Question: Describe the condition in detail:
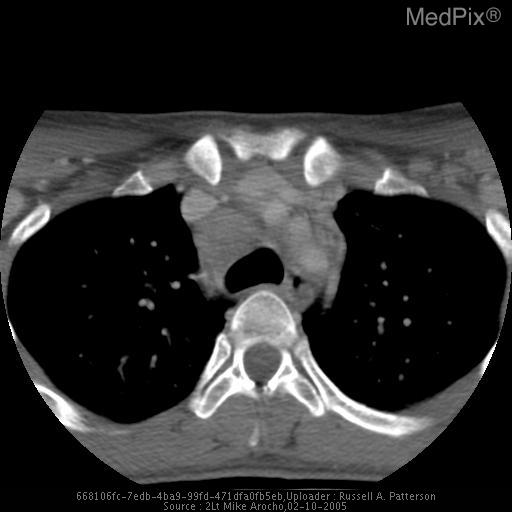
Answer: The disease is discussed as: Discussion:
The right paratracheal stripe is usually 2mm wide, but may be up to 5mm wide.  An enlarged paratracheal stripe (>5mm) is an important marker for otherwise subtle adenopathy, as well as tracheal tumor, mediastinal inflammation or hemorrhage, pleural thickening or pleural effusion.  The margins of the paratracheal stripe are:
1. distal end—formed by the azygous vein
2. medial margin—the air-soft tissue interface along the right mucosal surface of the trachea
3. outer margin—begins around the medial end of the clavicle and is formed by the RUL plural surface
The stripe ends where the RUL bronchus goes under the azygous vein as it arches anteriorly to empty into the SVC.
The malignant lymphomas are divided into Hodgkin’s and non-Hodgkin’s groups.  Sir Thomas Hodgkin was the first to describe Hodgkin’s disease in 1932.  Hodgkin’s can present at any age, but it is more prevalent among adolescents and young adults.  It typically presents as painless, rubbery lymphadenopathy involving the superficial lymph node groups.  Cervical nodes are involved nearly 70% of the time.  Approximately half of patients also have splenomegaly.  Mediastinal involvement occurs in approximately 10% of patients, and mediastinal involvement is characteristic of the Nodular Sclerosing type (as in this patient).  Cutaneous involvement can occur and is usually a late complication.  Patients may also present with constitutional symptoms (night sweats, pruritis, fatigue, weight loss, etc) with widespread disease.
The diagnosis of Hodgkin’s disease is made by lymph node biopsy (as was done in this patient).  There are 4 histological types:
1.	Nodular Sclerosing (>50%, most common; worst prognosis)
2.	Mixed cellularity (25%)
3.	Lymphocyte predominant (5%; best prognosis)
4.	Lymphocyte depleted (5%)
Staging of Hodgkin’s disease is made by the use of CXR, BM biopsy, and CT imaging.  There are 4 stages:
1.	Stage I—confined to one lymph node group (90% 5-yr survival rate)
2.	Stage II—confined to 2 or more lymph node groups on one side of the diaphragm
3.	Stage III—involving nodes on both sides of the diaphragm
4.	Stage IV—Extra-nodal disease (60% 5-yr survival rate)
Treatment involves radiation therapy and/or chemotherapy.  Patients with Stage I or Stage II Hodgkin’s disease are usually treated by radiation therapy, while Stage III & IV disease is usually treated with radiation therapy and chemotherapy.
References:
1. Mendenhall, NP. “The role of radiation in the management of Hodgkin’s disease: an update,” Cancer Invest 1999; 17:47-55.
2. Potter, R. “Pediatric Hodgkin’s Disease,” Eur J Cancer 1999; 35: 1466-1477.
3. Wirth, A, et al, “Current trends in the management of early stage Hodgkin’s disease,” Aust NZ J Med 1999; 29: 535-544
4. http://www.surgical-tutor-org/tutorials/hodgkins.htm
5. http://rad.usuhs.mil/rad/chest_review/mediasti/mediasti.html